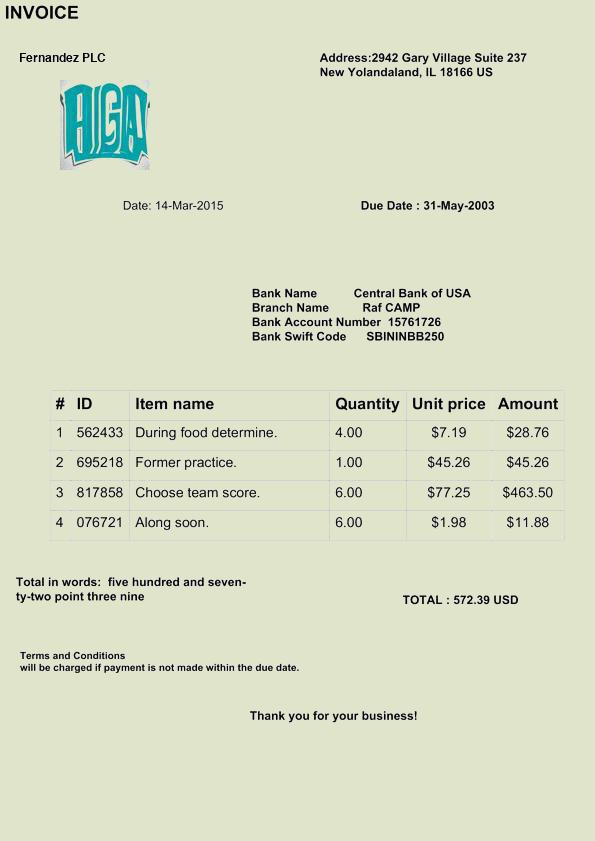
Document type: Invoice